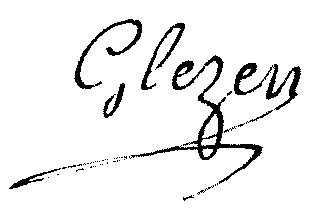
Signature of: jacques marie glezen